Question: What might the diagnosis be?
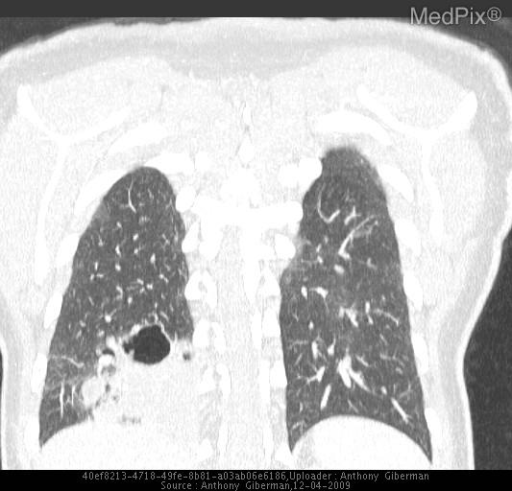
Answer: The possible diagnosis includes Congenital lesions- Intralobar pulmonary sequestration
blebs
bullae
pneumatoceles
traumatic lesions
coccidioidomycosis
Pneumocystis jiroveci pneumonia
hydatid disease
metastatic malignant lesions
bronchogenic carcinomas
lymphomas
infections and abscesses (bacterial, fungal)
Wegener granulomatosis
rheumatoid nodule
pulmonary infarct
septic embolism
progressive massive fibrosis with pneumoconiosis lymphocytic interstitial pneumonia
bronchiectasis
congenital lesions
pulmonary lymphangioleiomyomatosis
pulmonary Langerhans cell histiocytosis
honeycomb lung associated with advanced fibrosis.